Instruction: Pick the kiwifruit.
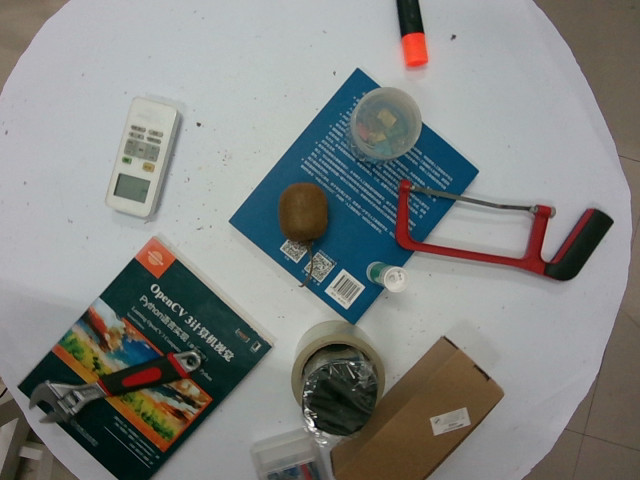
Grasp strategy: vertical